Question: What is the estimated tax bill amount according to the document?
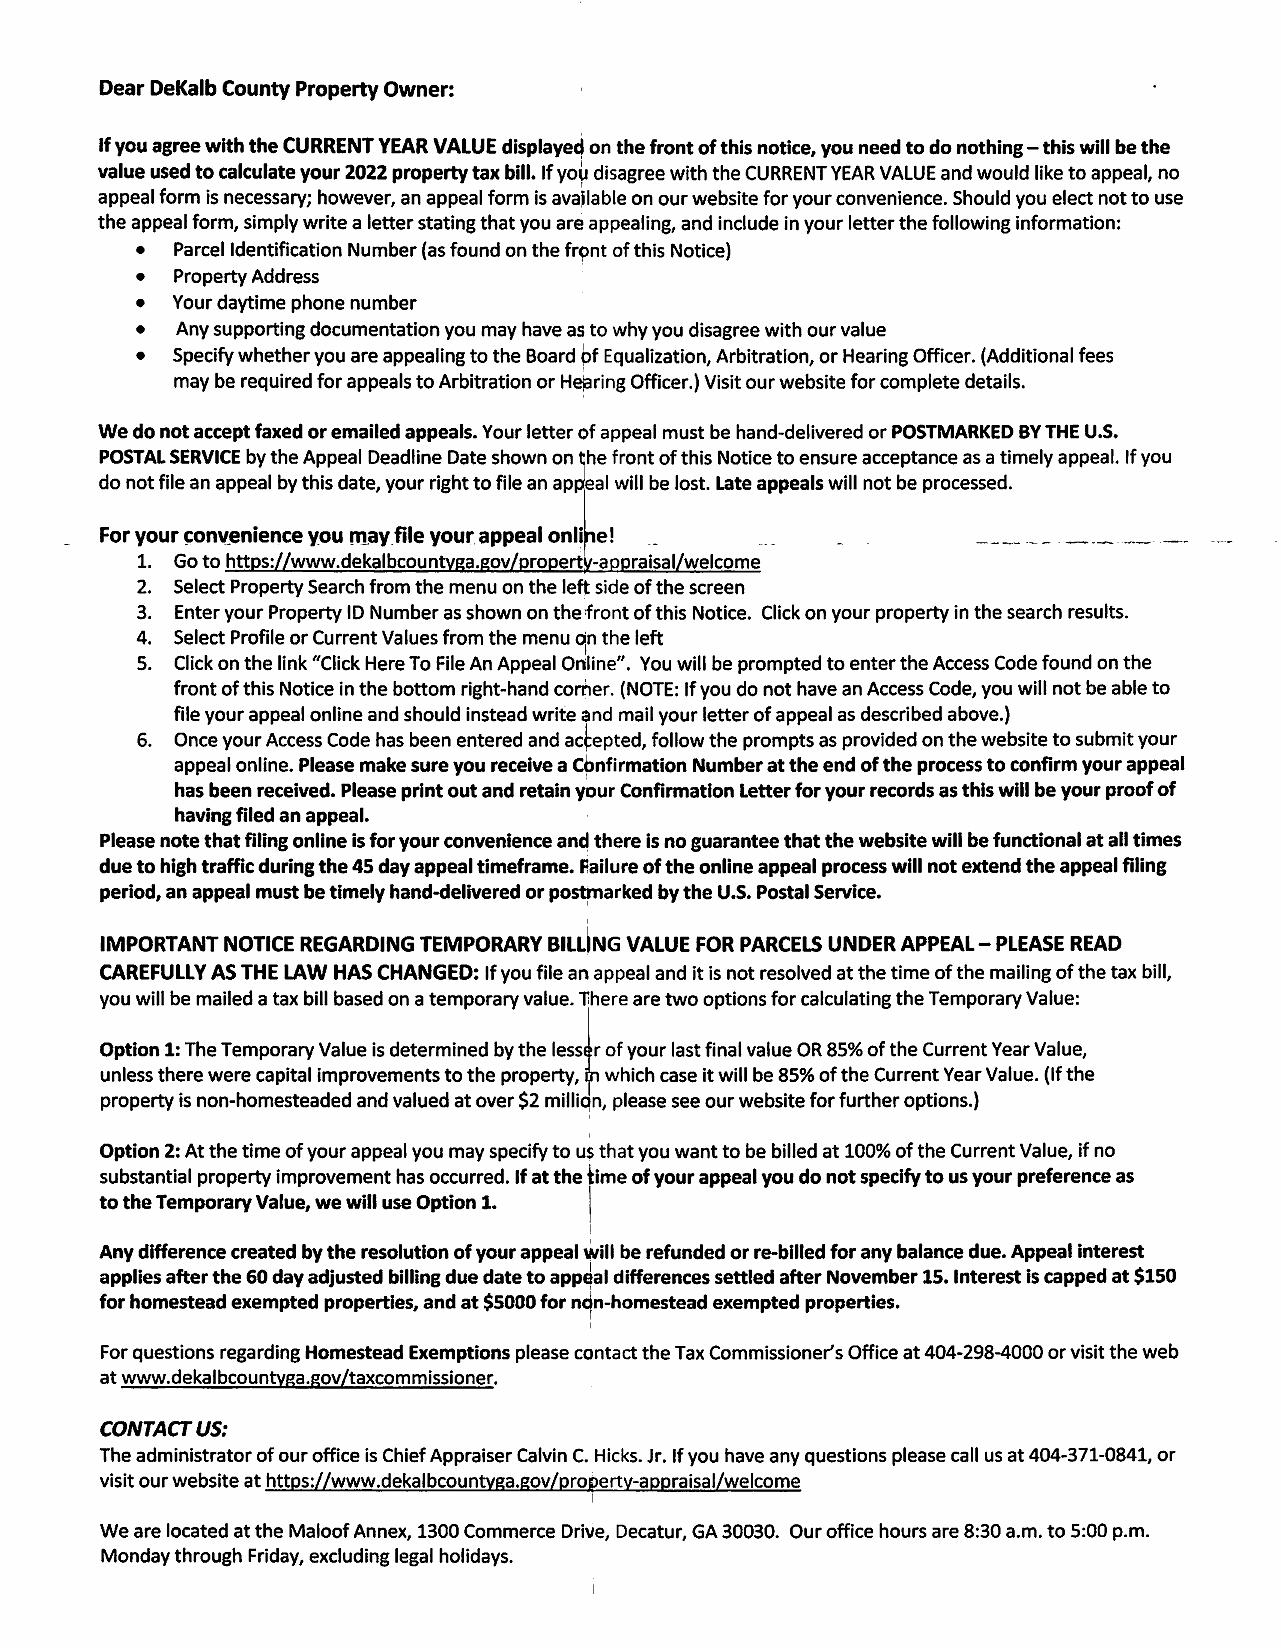
Answer: "2022 property tax bill"